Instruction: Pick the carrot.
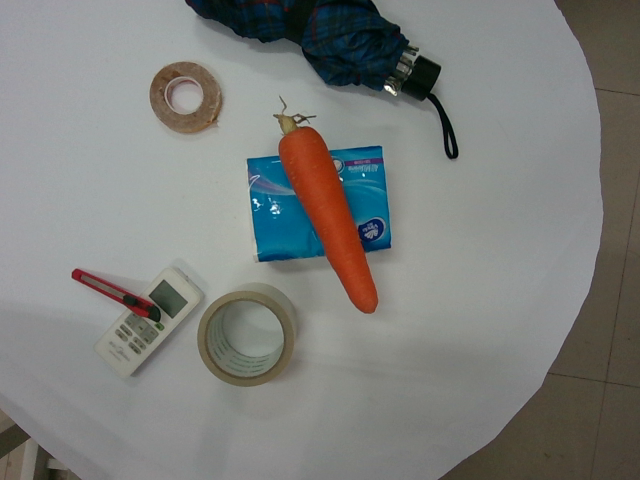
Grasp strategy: vertical